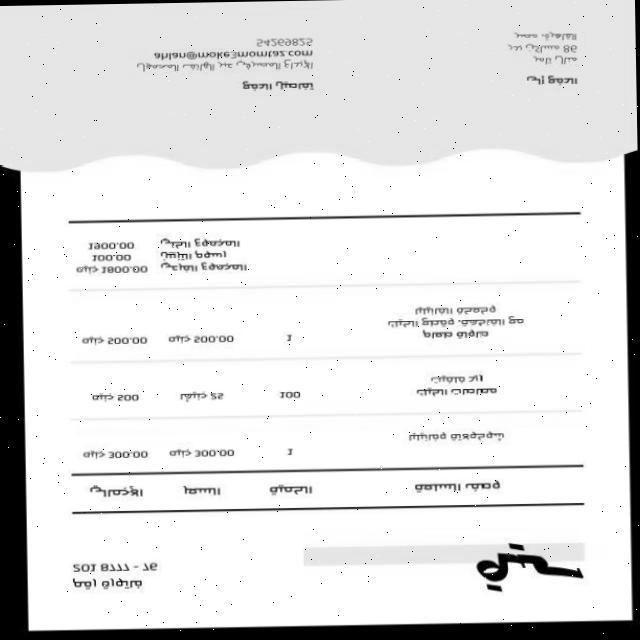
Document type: Invoice